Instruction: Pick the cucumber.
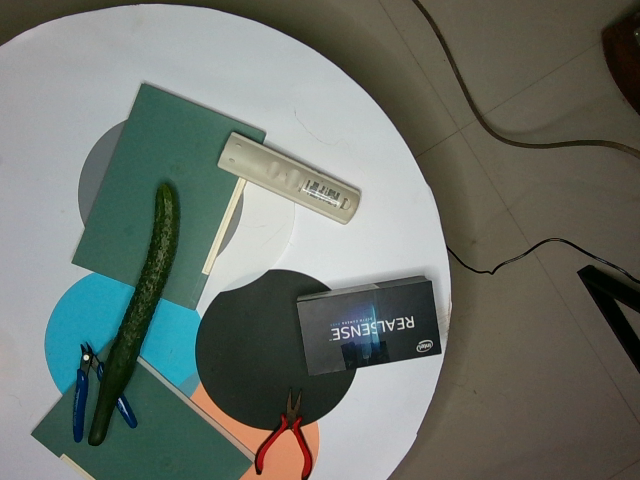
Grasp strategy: vertical